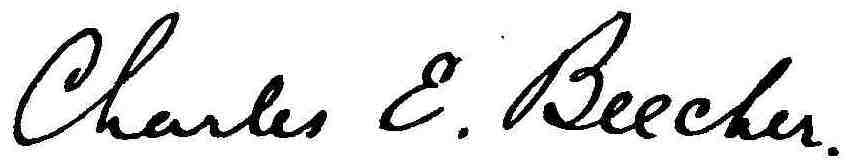
Signature of: charles emerson beecher